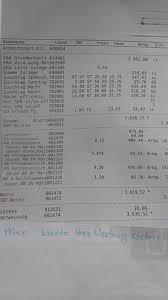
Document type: Invoice